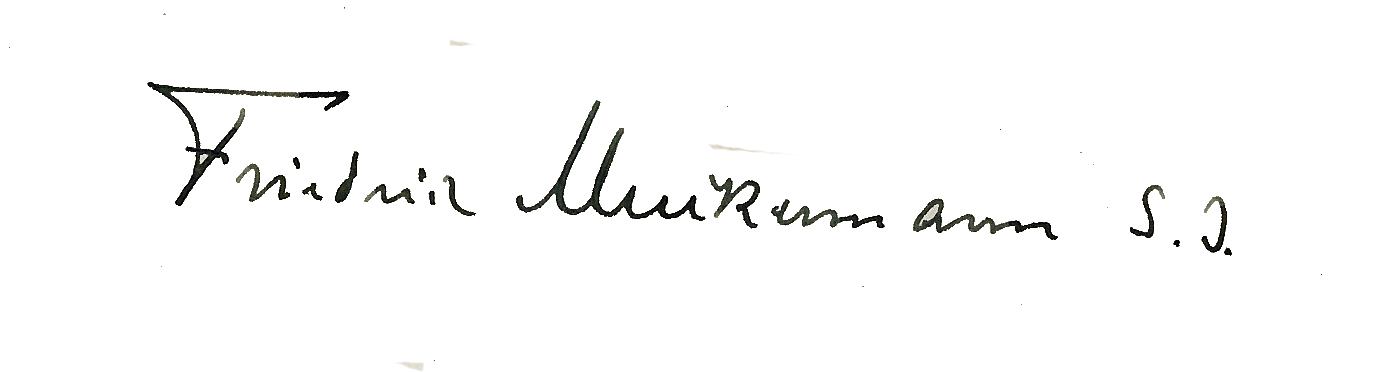
Signature of: friedrich muckermann